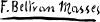
Signature of: federico beltran masses